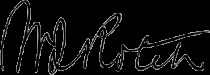
Signature of: william james rotch